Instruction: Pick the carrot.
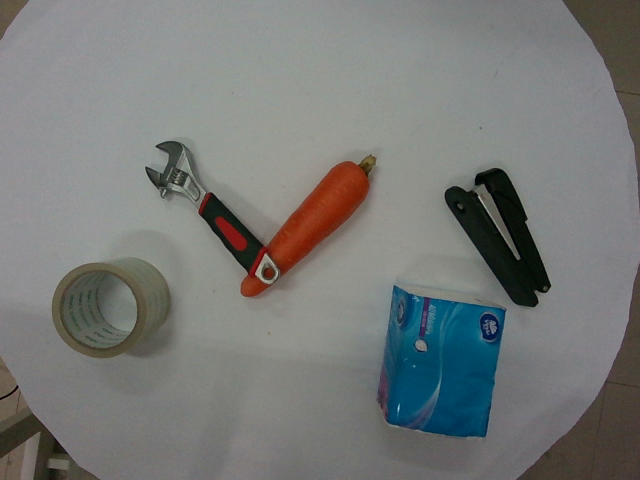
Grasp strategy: vertical